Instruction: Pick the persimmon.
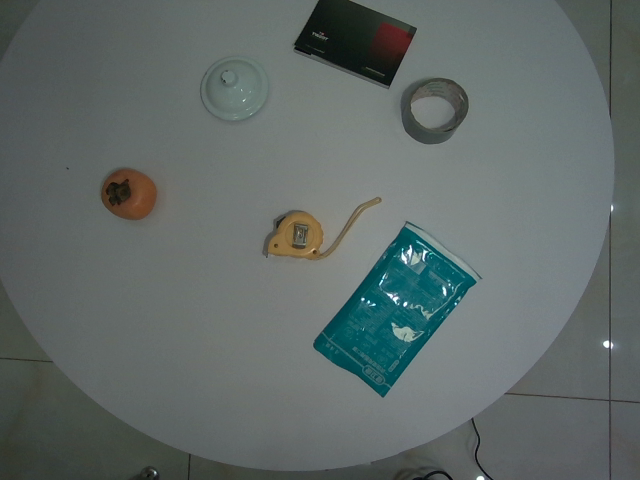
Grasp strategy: vertical